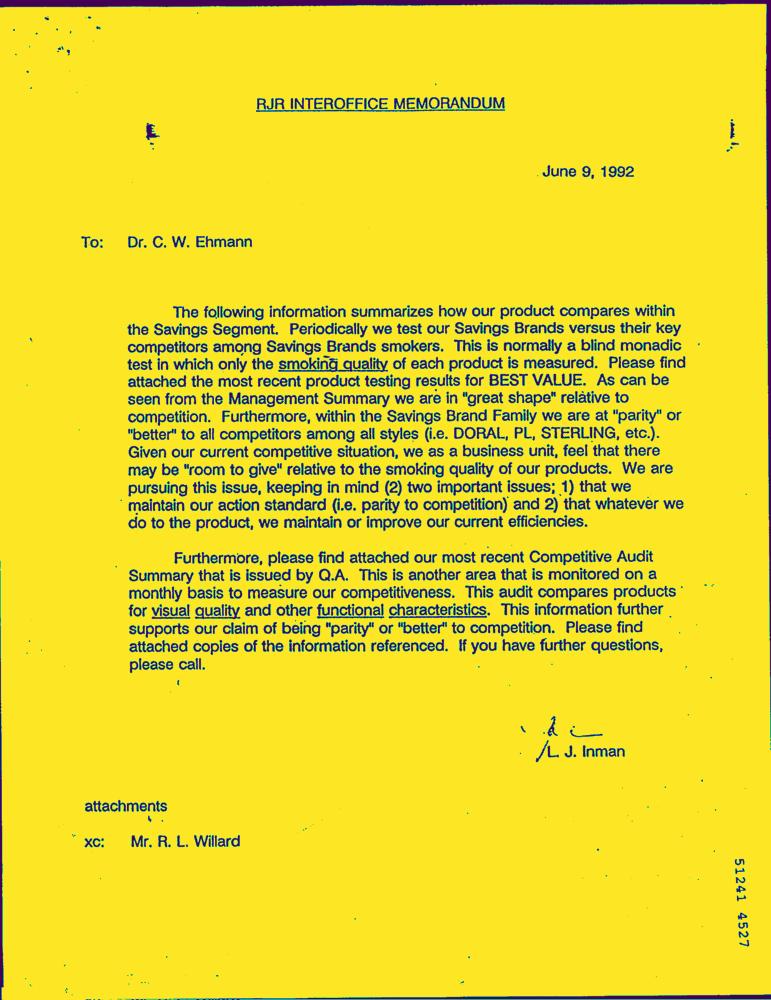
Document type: Letter-Doc